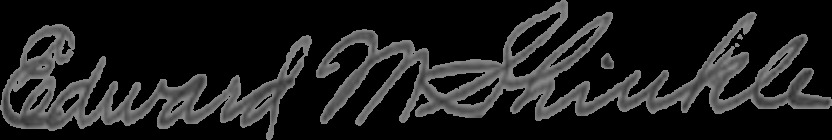
Signature of: edward m shinkle